Patient: Male, age 22
A 22-year-old male received a bilateral lung transplant for cystic fibrosis and had an essentially uncomplicated post-transplantation course for 26 months (with the exception of a Grade A2 rejection episode at 12.5 months post-transplant). He developed worsening cough, increasing fatigue, and dyspnoea following exposure to his spouse who had developed upper respiratory tract infection symptoms. Spirometry showed a significant decline in FEV1, and oxyhaemoglobin desaturation was noted. TBB revealed changes of AFOP and was also graded as showing a Grade A1B1 acute rejection, and BAL cultured MSSA at 2 x 104 colony forming units (cfu)/microl but was negative for respiratory viruses. The patient's symptoms initially improved with antibiotics and pulse methylprednisolone, but FEV1 subsequently progressively declined and the patient eventually succumbed to respiratory insufficiency.
Keywords: acute fibrinous and organising pneumonia, interstitial, lung transplantation, pneumonia, thoracic
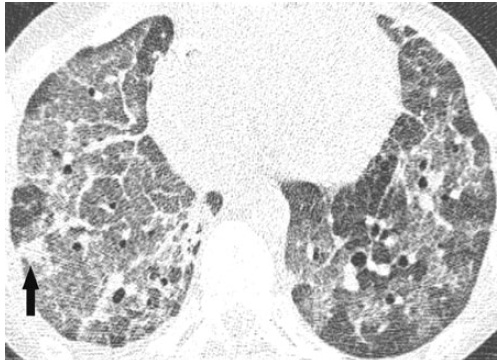